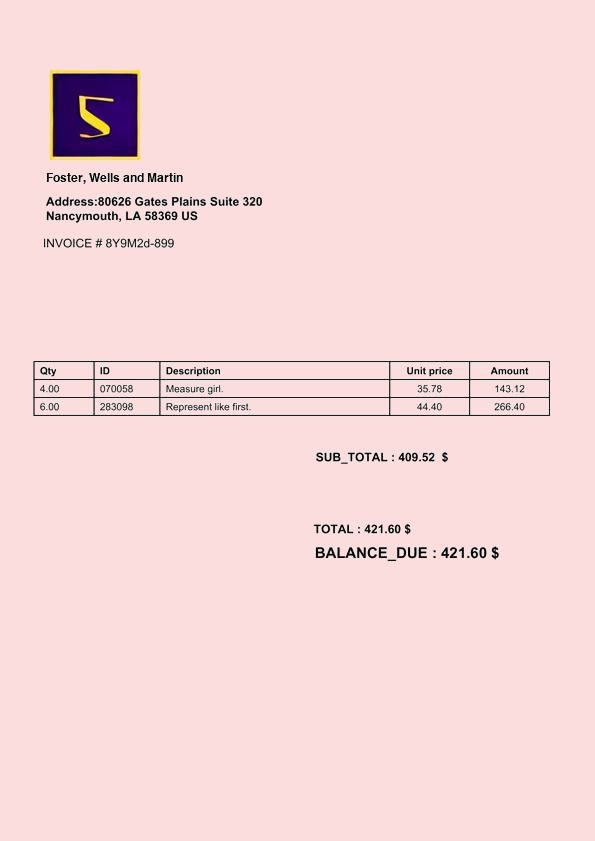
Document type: Invoice